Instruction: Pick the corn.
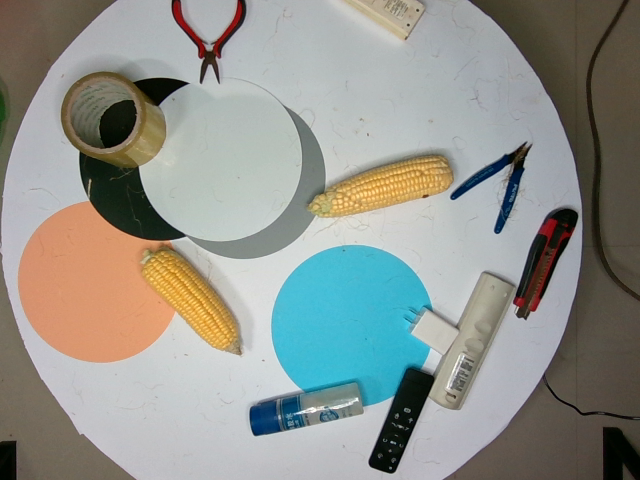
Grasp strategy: vertical